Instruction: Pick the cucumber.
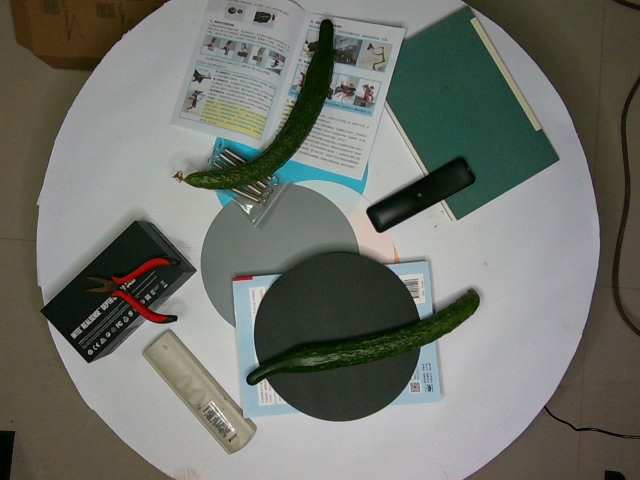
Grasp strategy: vertical